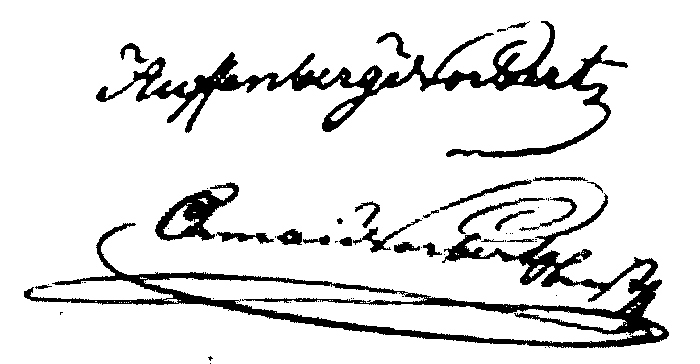
Signature of: norbert ormai